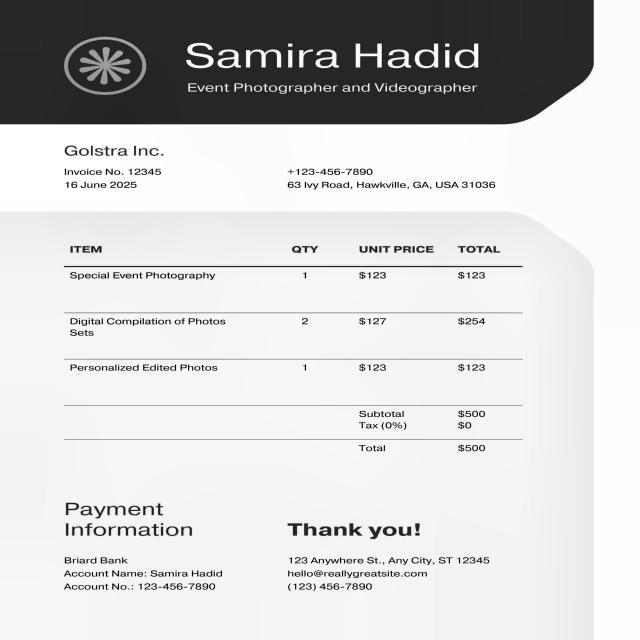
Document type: Invoice